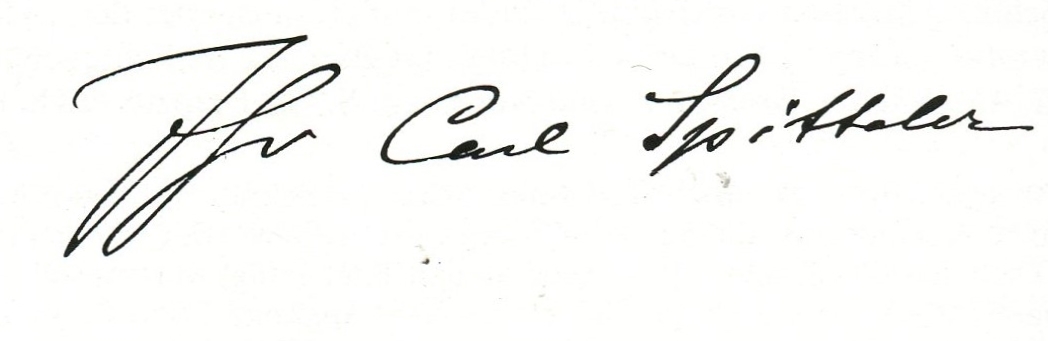
Signature of: carl spitteler